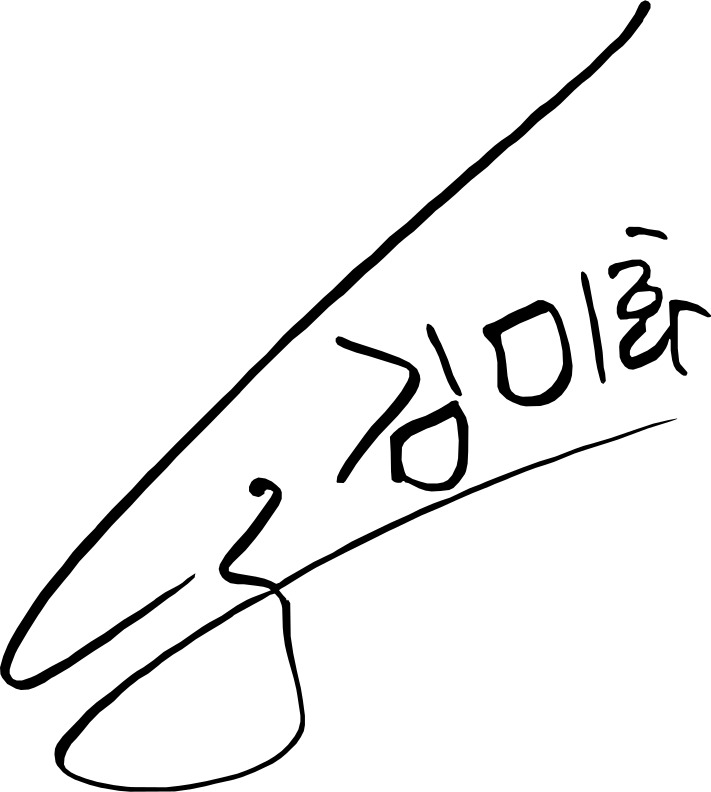
Signature of: q16079870